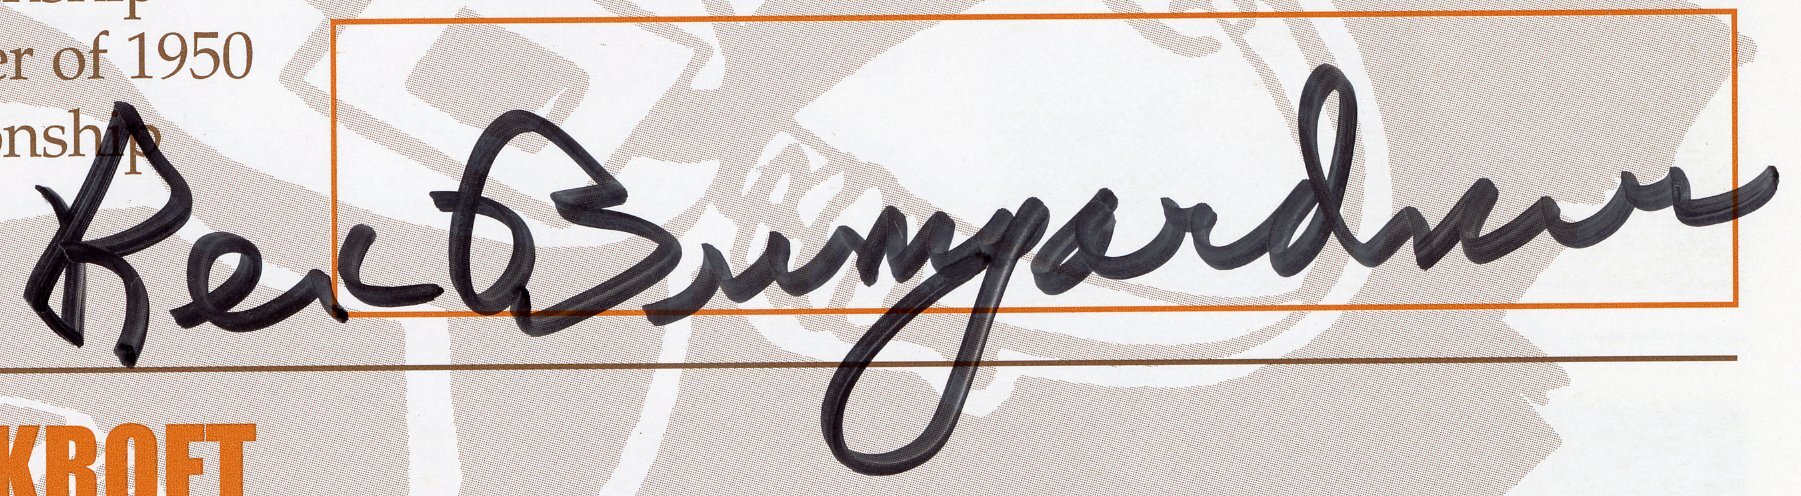
Signature of: rex bumgardner